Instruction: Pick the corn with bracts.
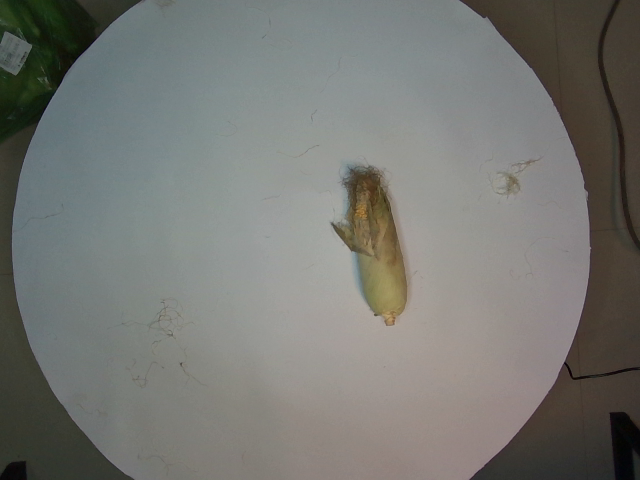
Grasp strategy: vertical